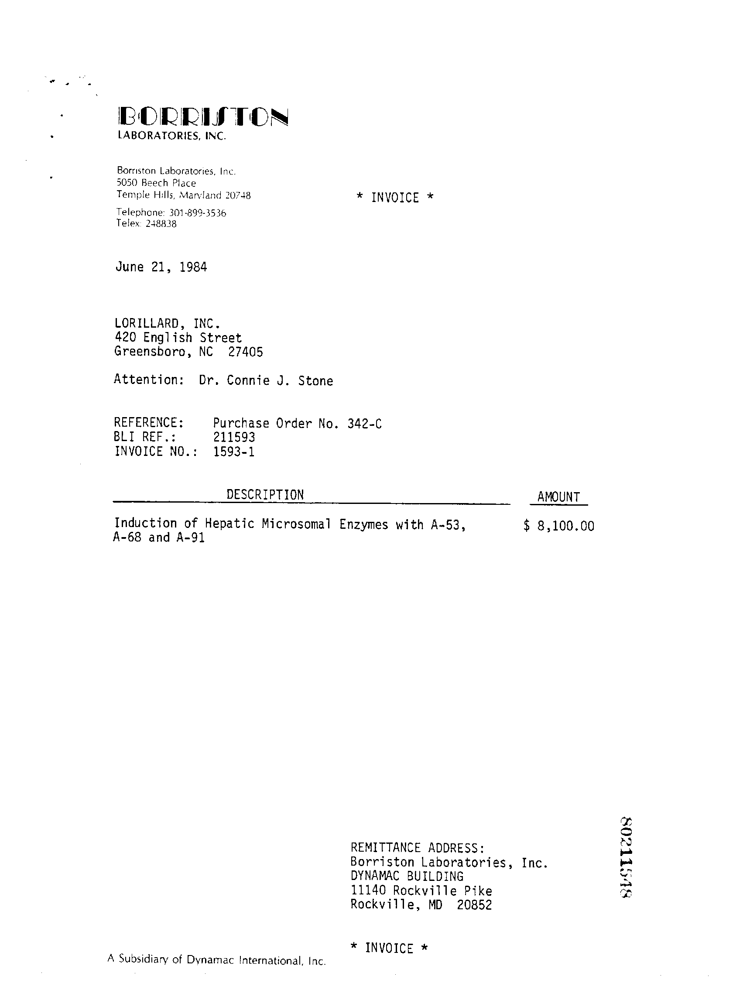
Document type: Invoice